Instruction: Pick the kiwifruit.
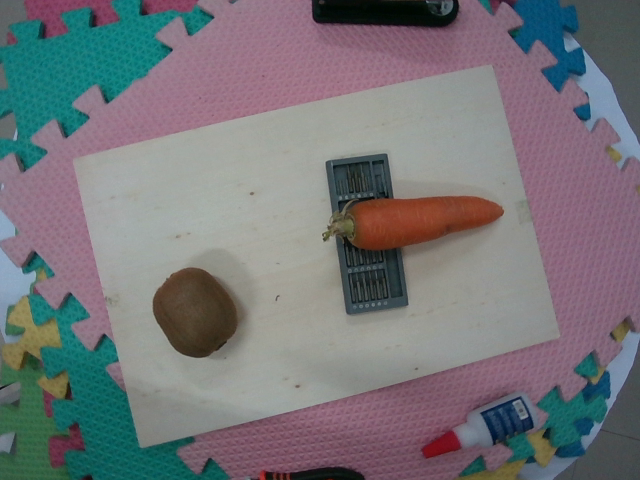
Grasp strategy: vertical